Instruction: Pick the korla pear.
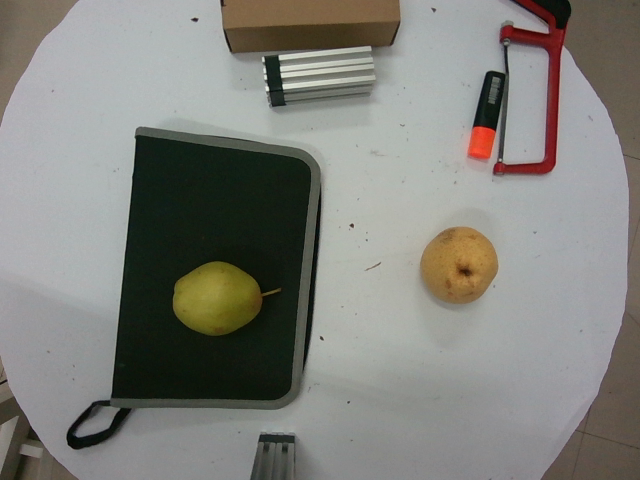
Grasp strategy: vertical